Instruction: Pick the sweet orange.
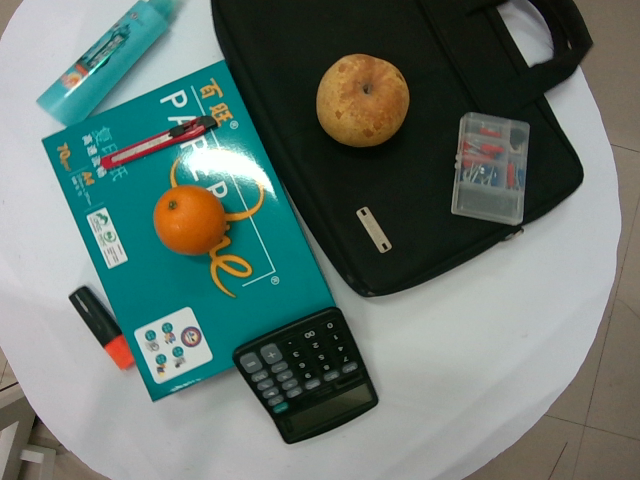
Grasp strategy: vertical